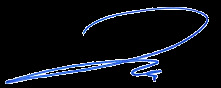
Signature of: muhammad senin